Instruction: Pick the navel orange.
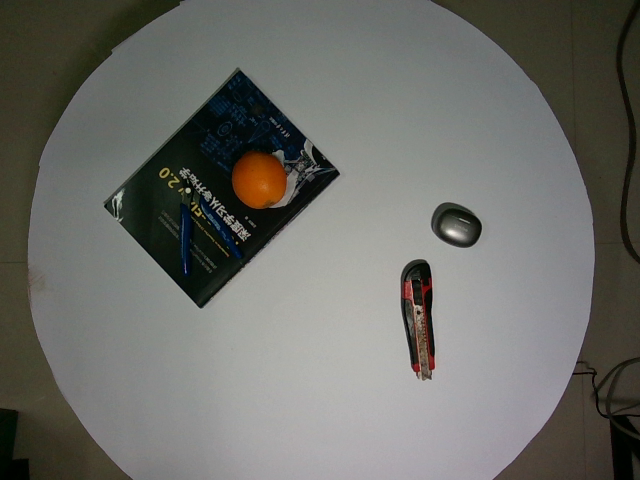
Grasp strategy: vertical